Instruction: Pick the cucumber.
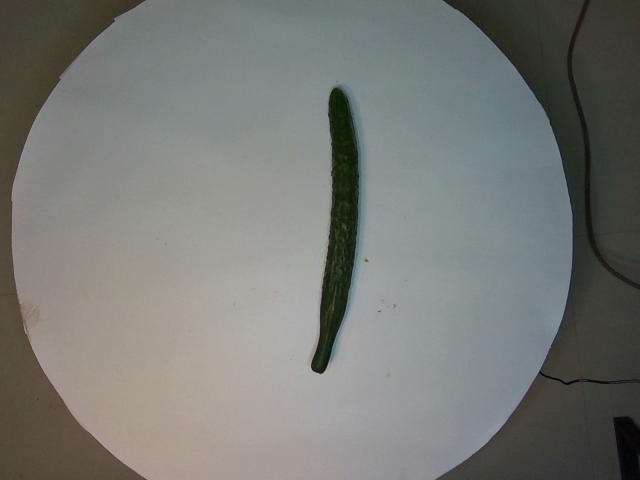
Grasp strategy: vertical